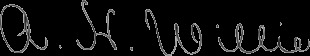
Signature of: asa h willie